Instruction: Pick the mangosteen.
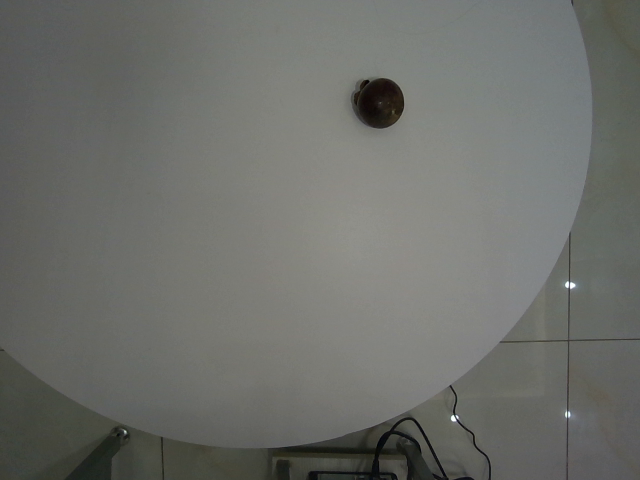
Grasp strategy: vertical